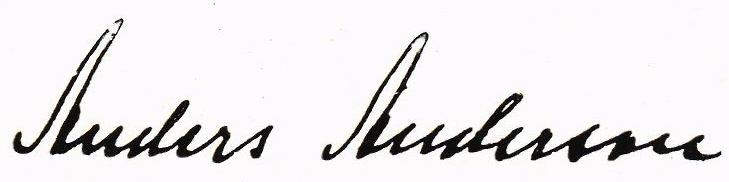
Signature of: anders andersson 1874